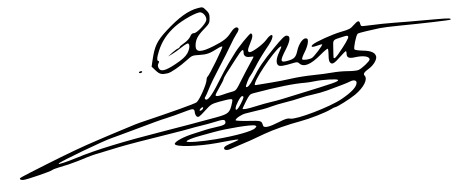
Signature of: nicolas appert